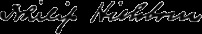
Signature of: philip hichborn